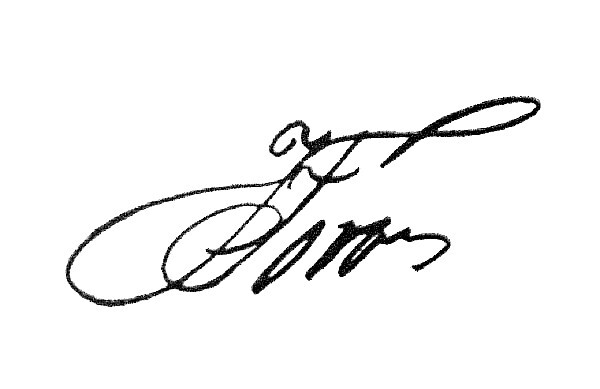
Signature of: fermín toro